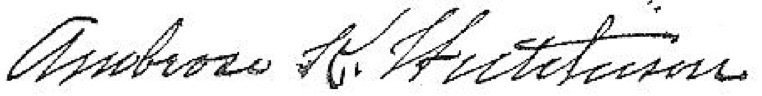
Signature of: ambrose k hutchison